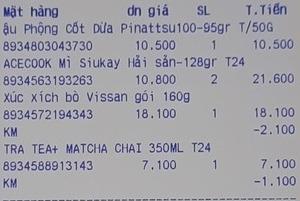
<table>
<tr>
<th>Mặt hàng</th>
<th>đơn giá</th>
<th>SL</th>
<th>T.Tiền</th>
</tr>
<tr>
<td>ậu Phộng Cốt Dừa Pinattsu100-95gr T/50G 8934803043730</td>
<td>10.500</td>
<td>1</td>
<td>10.500</td>
</tr>
<tr>
<td>ACECOOK Mì Siukay Hải sản-128gr T24 8934563193263</td>
<td>10.800</td>
<td>2</td>
<td>21.600</td>
</tr>
<tr>
<td>Xúc xích bò Vissan gói 160g 8934572194343</td>
<td>18.100</td>
<td>1</td>
<td>18.100</td>
</tr>
<tr>
<td>KM</td>
<td></td>
<td></td>
<td>-2.100</td>
</tr>
<tr>
<td>TRA TEA+ MATCHA CHAI 350ML T24 8934588913143</td>
<td>7.100</td>
<td>1</td>
<td>7.100</td>
</tr>
<tr>
<td>KM</td>
<td></td>
<td></td>
<td>-1.100</td>
</tr>
</table>